Question: What was observed in the imaging?
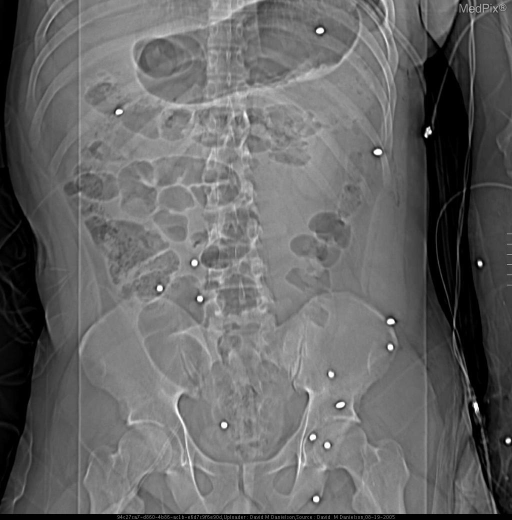
Answer: The imaging shows Multiple ball baring-like projectiles in the superficial soft tissues, with some penetrating into the abdominal cavity, and into the pelvis. Multiple ball baring-like projectiles in the superficial soft tissues, with some penetrating into the abdominal cavity, and into the pelvis..